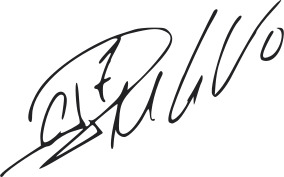
Signature of: julio jaramillo